Question: What is the suspected problem?
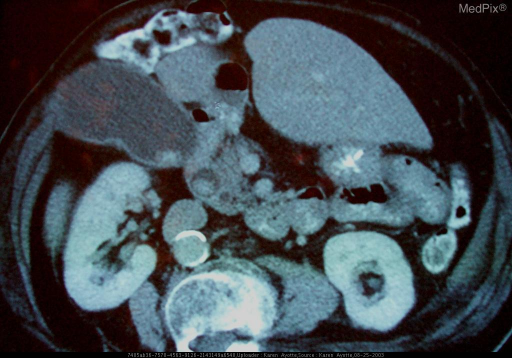
Answer: The findings suggest There is focal areas of increased density in the gallbladder and common bile duct.  There is dilation of the pancreatic duct, intra and extrahepatic biliary ducts.. Mass-like high density material in common bile duct and gallbladder.  Note dilation of intra and extra biliary ducts as well as pancreatic duct. The patient might have a history of 82 year old female examined for vague abdominal pain..